Question: What type of tax is indicated in the document, personal property or real estate?
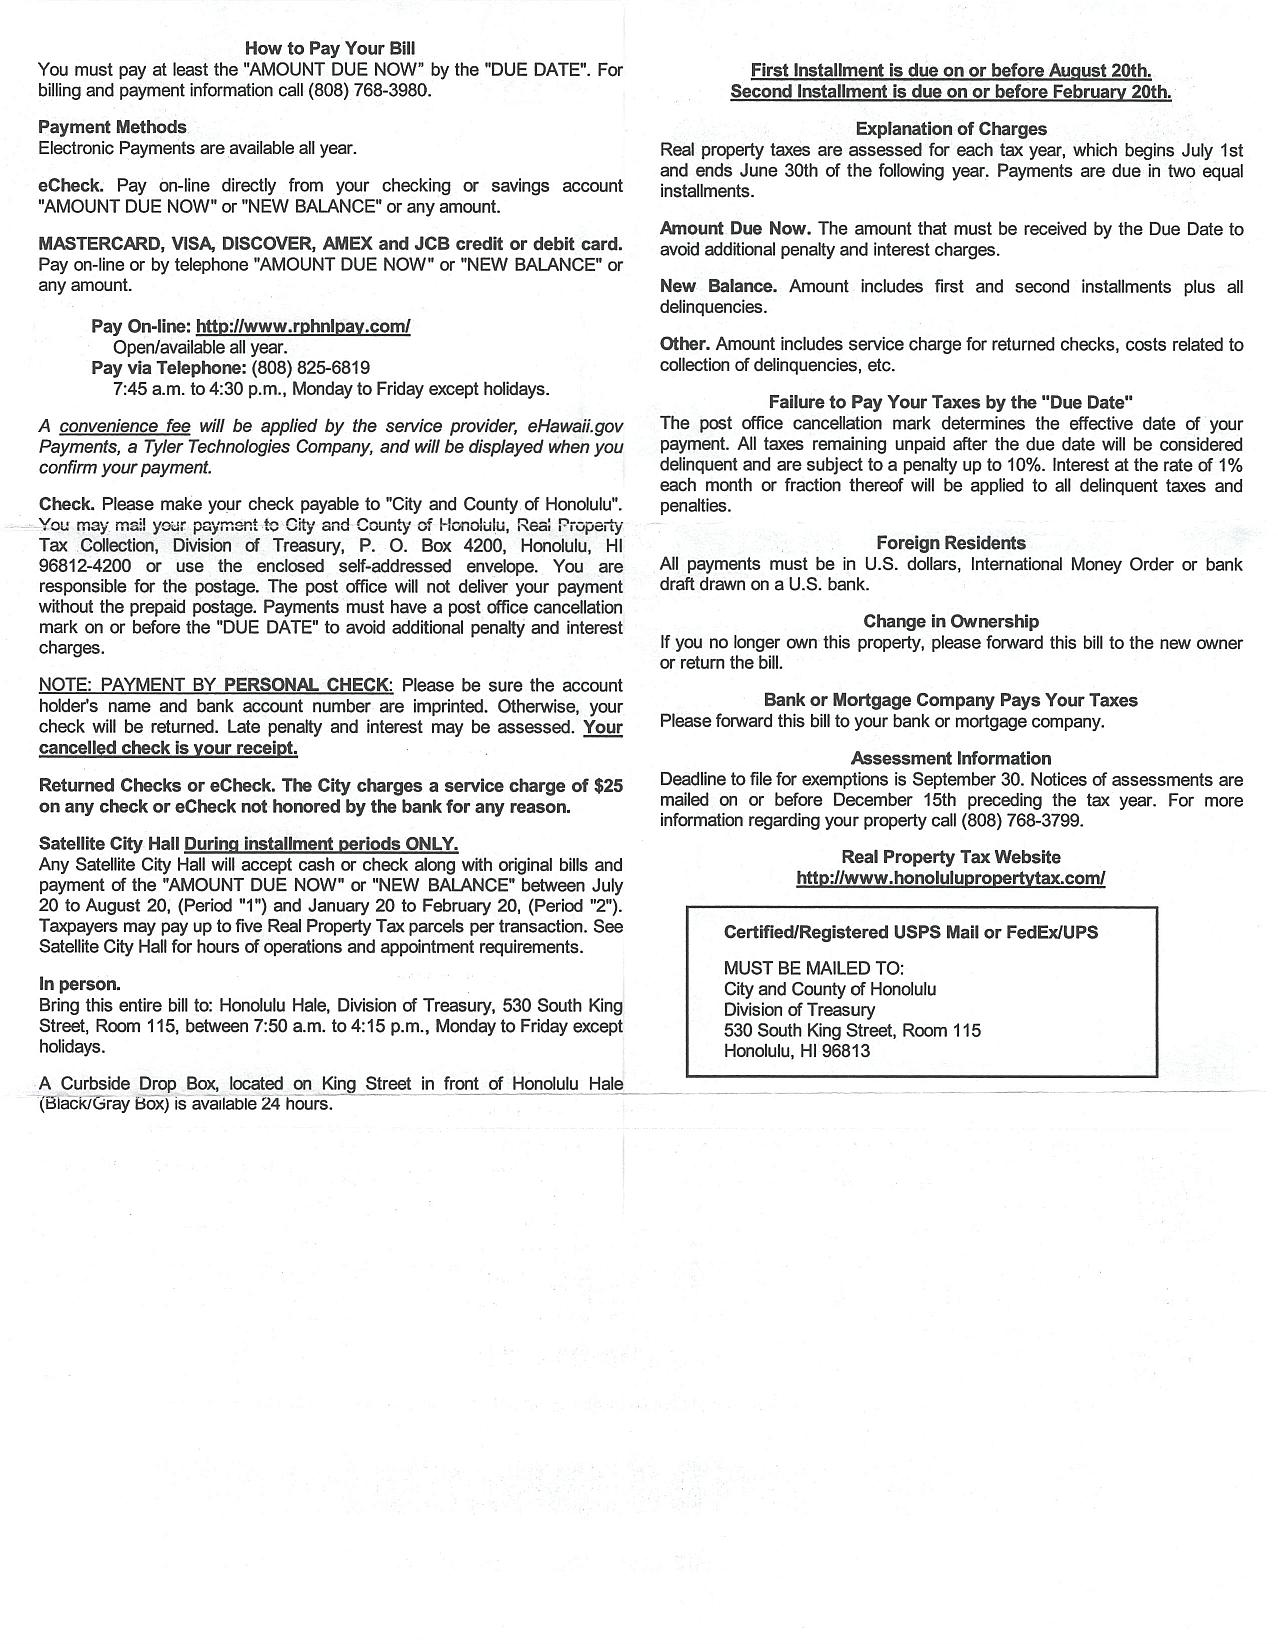
Answer: "Real Property Taxes"